Question: What are the imaging findings?
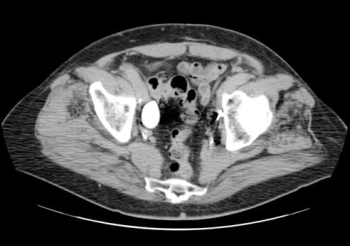
Answer: The imaging shows There is a lobular contour to the single right kidney with separate collecting systems which fuse proximally with congenital megaureter present distally. Note lobular contour to the single right kidney with separate collecting systems which fuse proximally with congenital megaureter present distally..